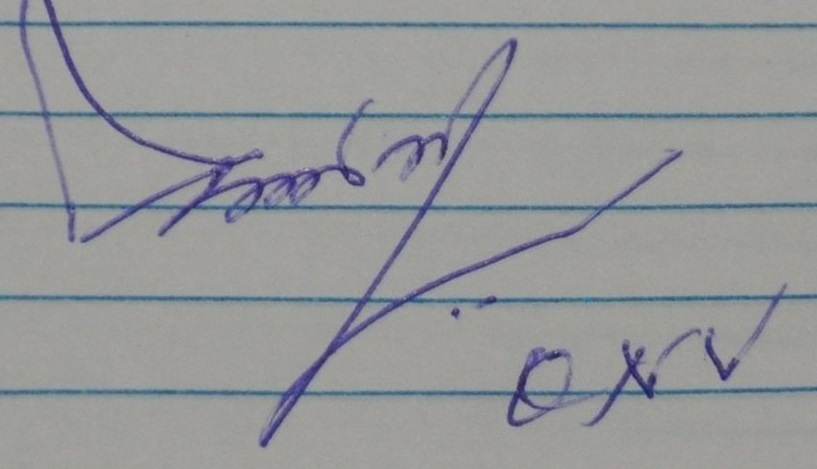
Signature of: ottaplakkal neelakandan velu kurup